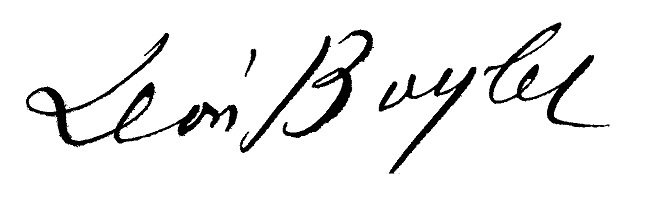
Signature of: léon baylet